Question: What are the imaging findings?
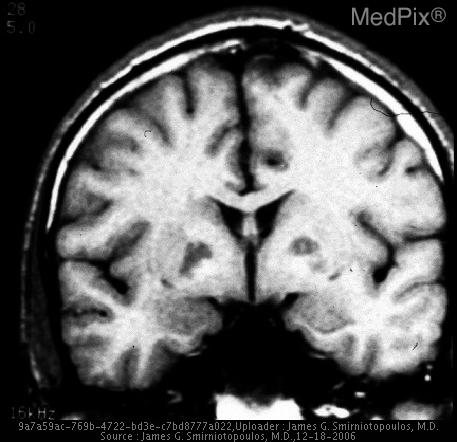
Answer: The imaging shows Bilateral symmetric lesions of abnormal signal intensity in the medial lenticular nuclei (globus pallidus) Abnormal signal hypointensity in the medial globus pallidus of the lenticular nuclei, bilaterally..